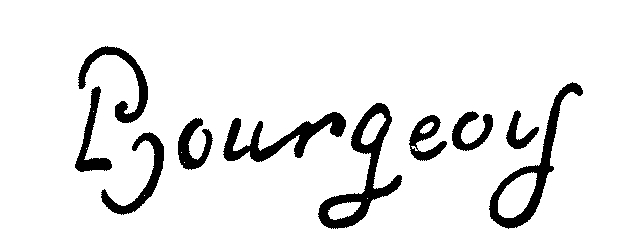
Signature of: charles guillaume alexandre bourgeois